Question: Can you provide the account number mentioned in the document?
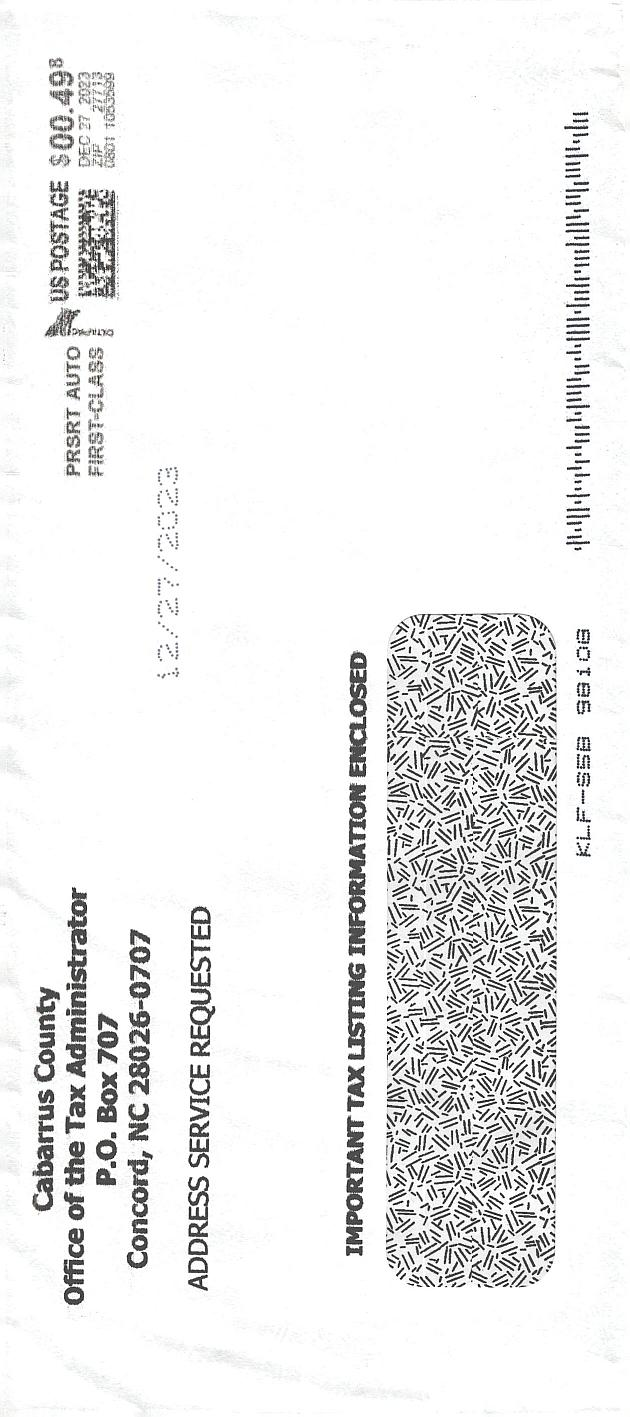
Answer: "P.O. BOX 107"